Question: What was observed in the imaging?
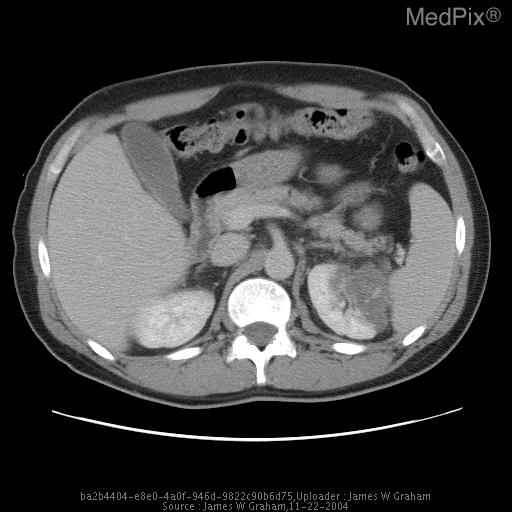
Answer: The imaging shows CT KUB was performed to evaluate for suspected renal stones. CT evaluation demonstrated normal appearing kidneys, with no evidence of renal obstruction or urolithiasis. A recently passed stone was considered, and the patient discharged home.

The patient returned 4 days later with continued and worsening left flank pain. There was flank tenderness on physical exam. UA showed moderate blood. CBC was normal, including a normal white count. CT KUB was again performed. There was no urolithiasis or hydronephrosis, but there was interval development of significant perinephric stranding. Given lack of other clinical findings of pyelonephritis, a renal mass could not be excluded, and a contrast examination was ordered.

Contrast CT demonstrated a wedge shaped area of non-perfusion in the upper outer aspect of the left kidney. A renal infarct was felt to be the most likely etiology, though there was no history to suggest a source. Further evaluation included echocardiography, which was negative. Laboratory analysis for abnormal clotting factors was negative. As fibromuscular dysplasia and vasculitis were also considered, renal MRA performed. This again demonstrated the area of non-perfusion in the left kidney, but also showed irregular narrowing and dilation of both renal arteries, highly suggest of fibromuscular dysplasia.

The patient was treated for symptoms and placed on Plavix. Outpatient angiography was then performed, confirming findings of FMD previously seen on MR Figure 3 – Follow Contrast Enhanced CT (1 Day after CT KUB)
Wedge shaped area of non-enchancement in the upper lateral aspect of the left kidney. Slight enlargement of the upper pole, but overall reniform shape is maintained..